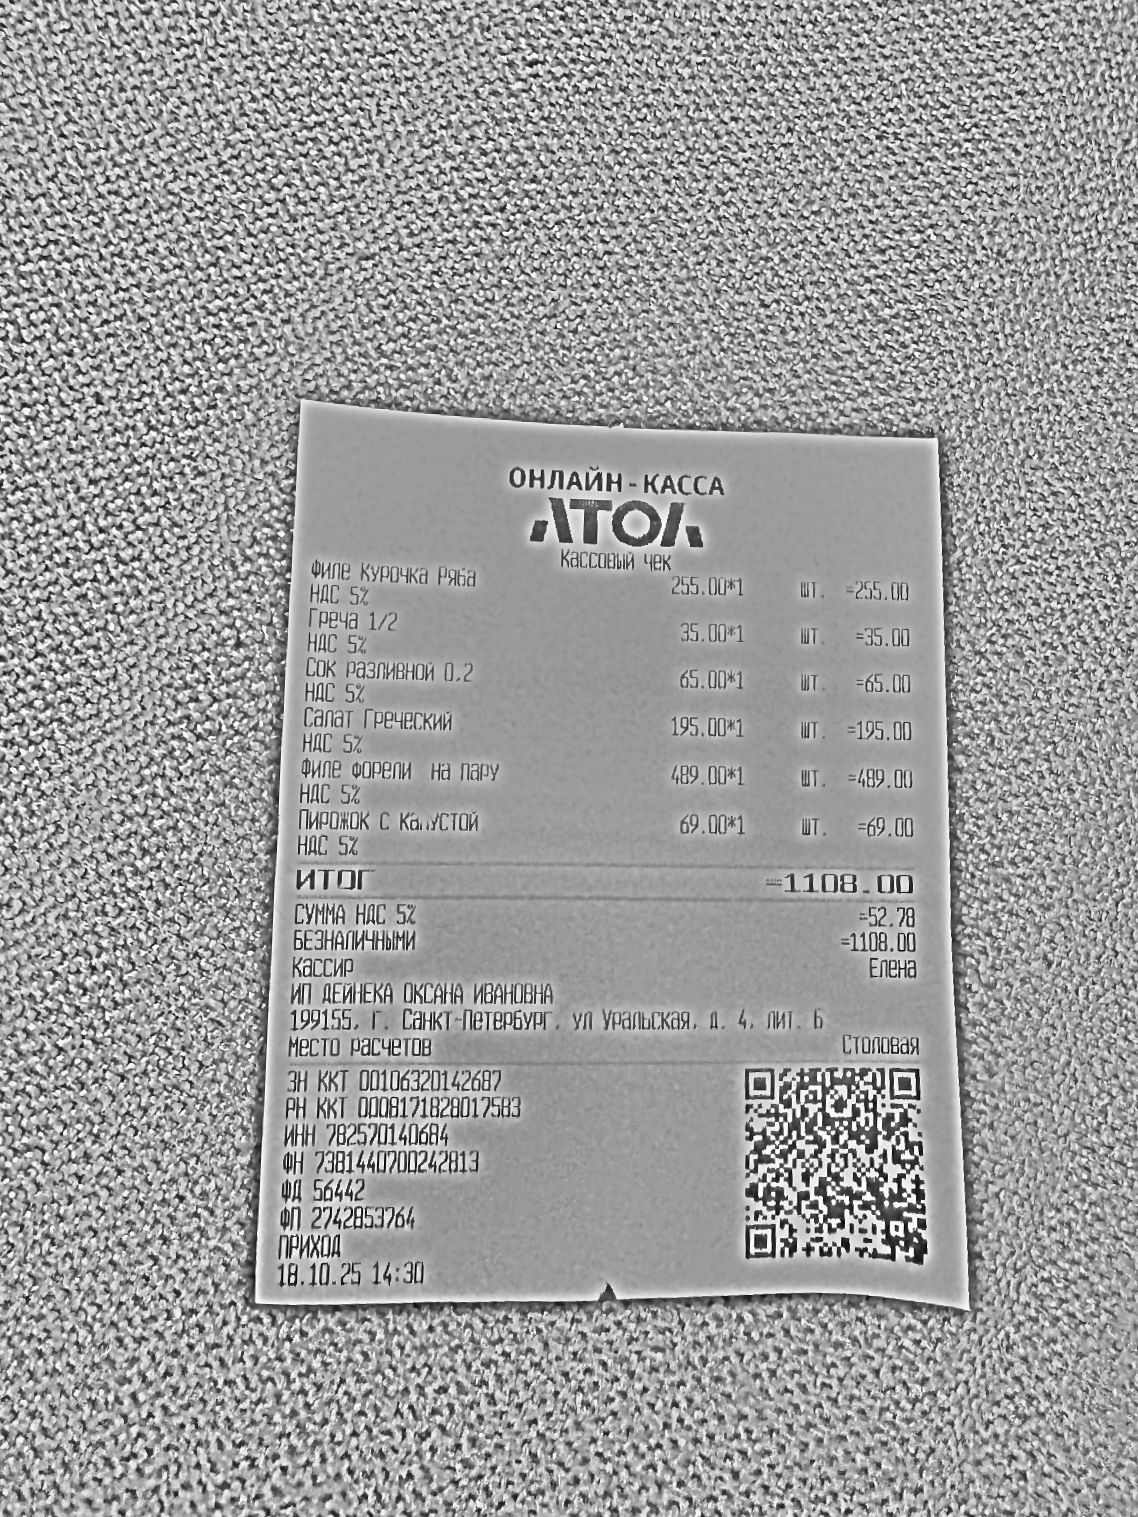
Продавец: ИП ДЕЙНЕКА ОКСАНА ИВАНОВНА
ИНН: 782570140684
Дата: 18.10.25 14:30
Товары: Филе Курочка Ряба; Греча 1/2; Сок Разливной 0.2; Салат Греческий; Филе Форели на пару; Пирожок с Капустой
Количество: 1; 1; 1; 1; 1; 1
Цена: 255.00; 35.00; 65.00; 195.00; 489.00; 69.00
Сумма: 255.00; 35.00; 65.00; 195.00; 489.00; 69.00
Итого: 1108.00